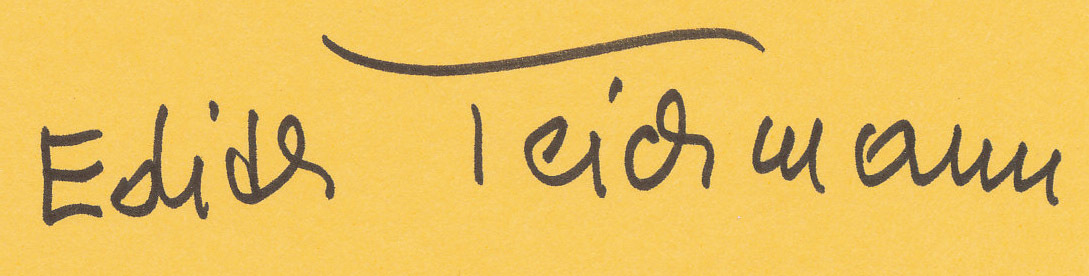
Signature of: edith teichmann